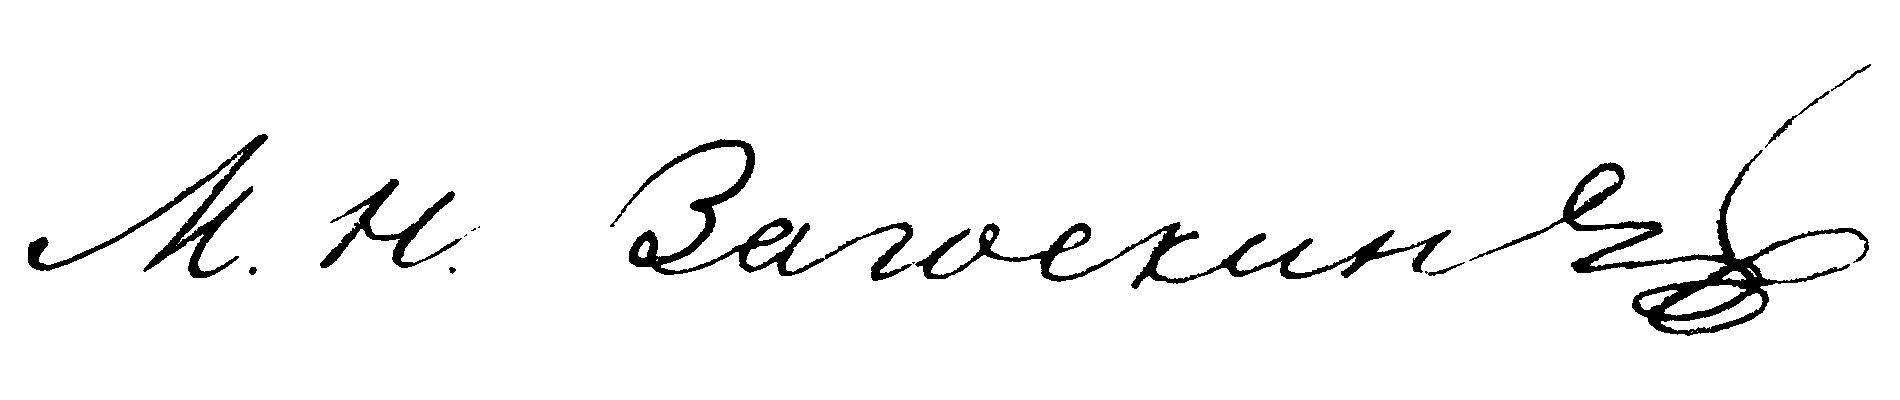
Signature of: mikhail zagoskin